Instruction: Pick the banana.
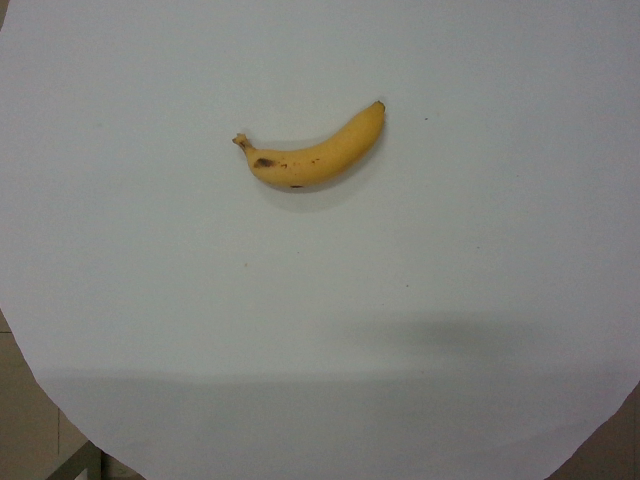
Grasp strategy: vertical